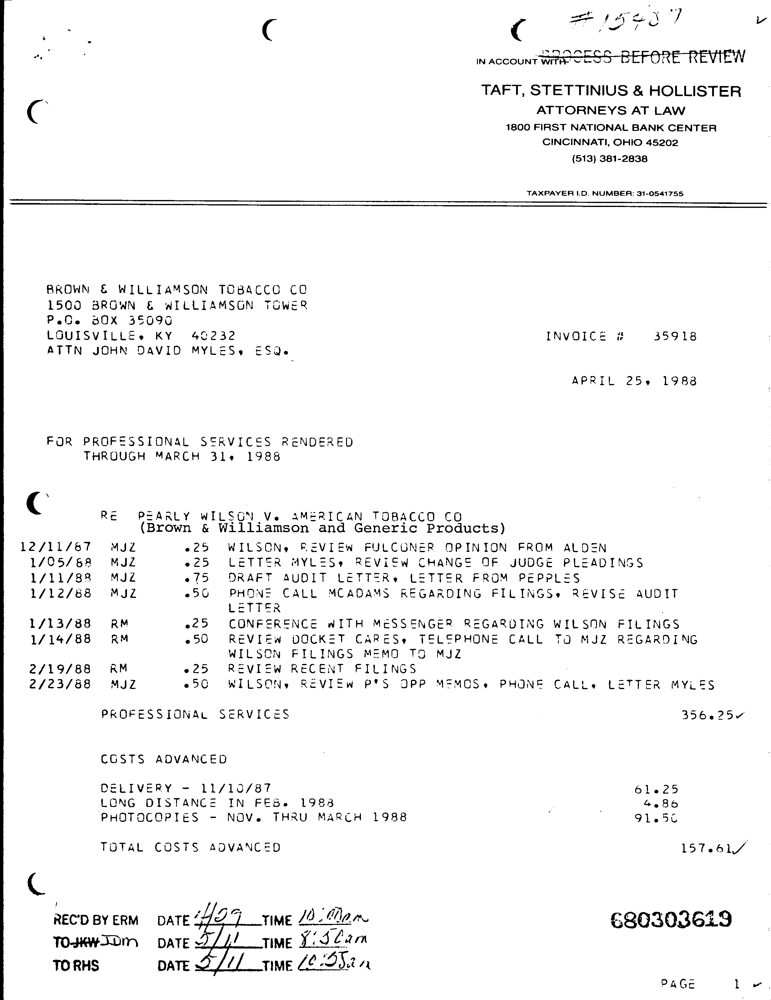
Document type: Invoice